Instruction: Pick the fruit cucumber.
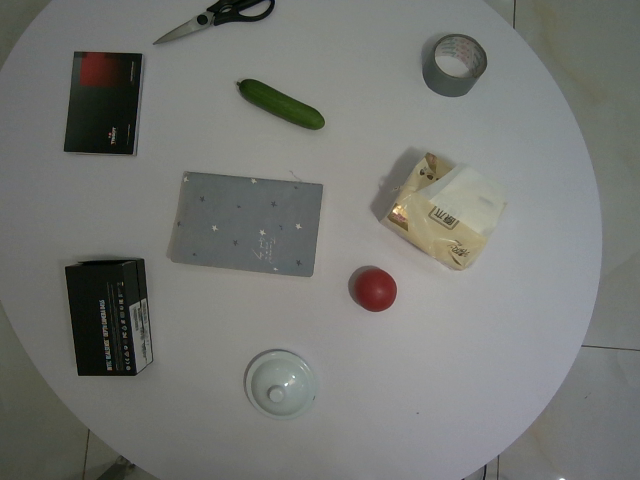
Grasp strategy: vertical